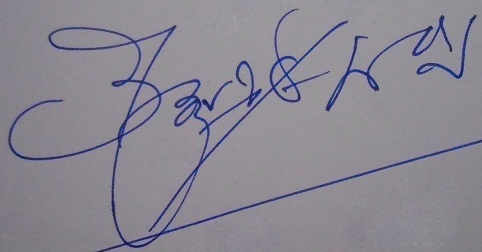
Signature of: kurella vitalacharya